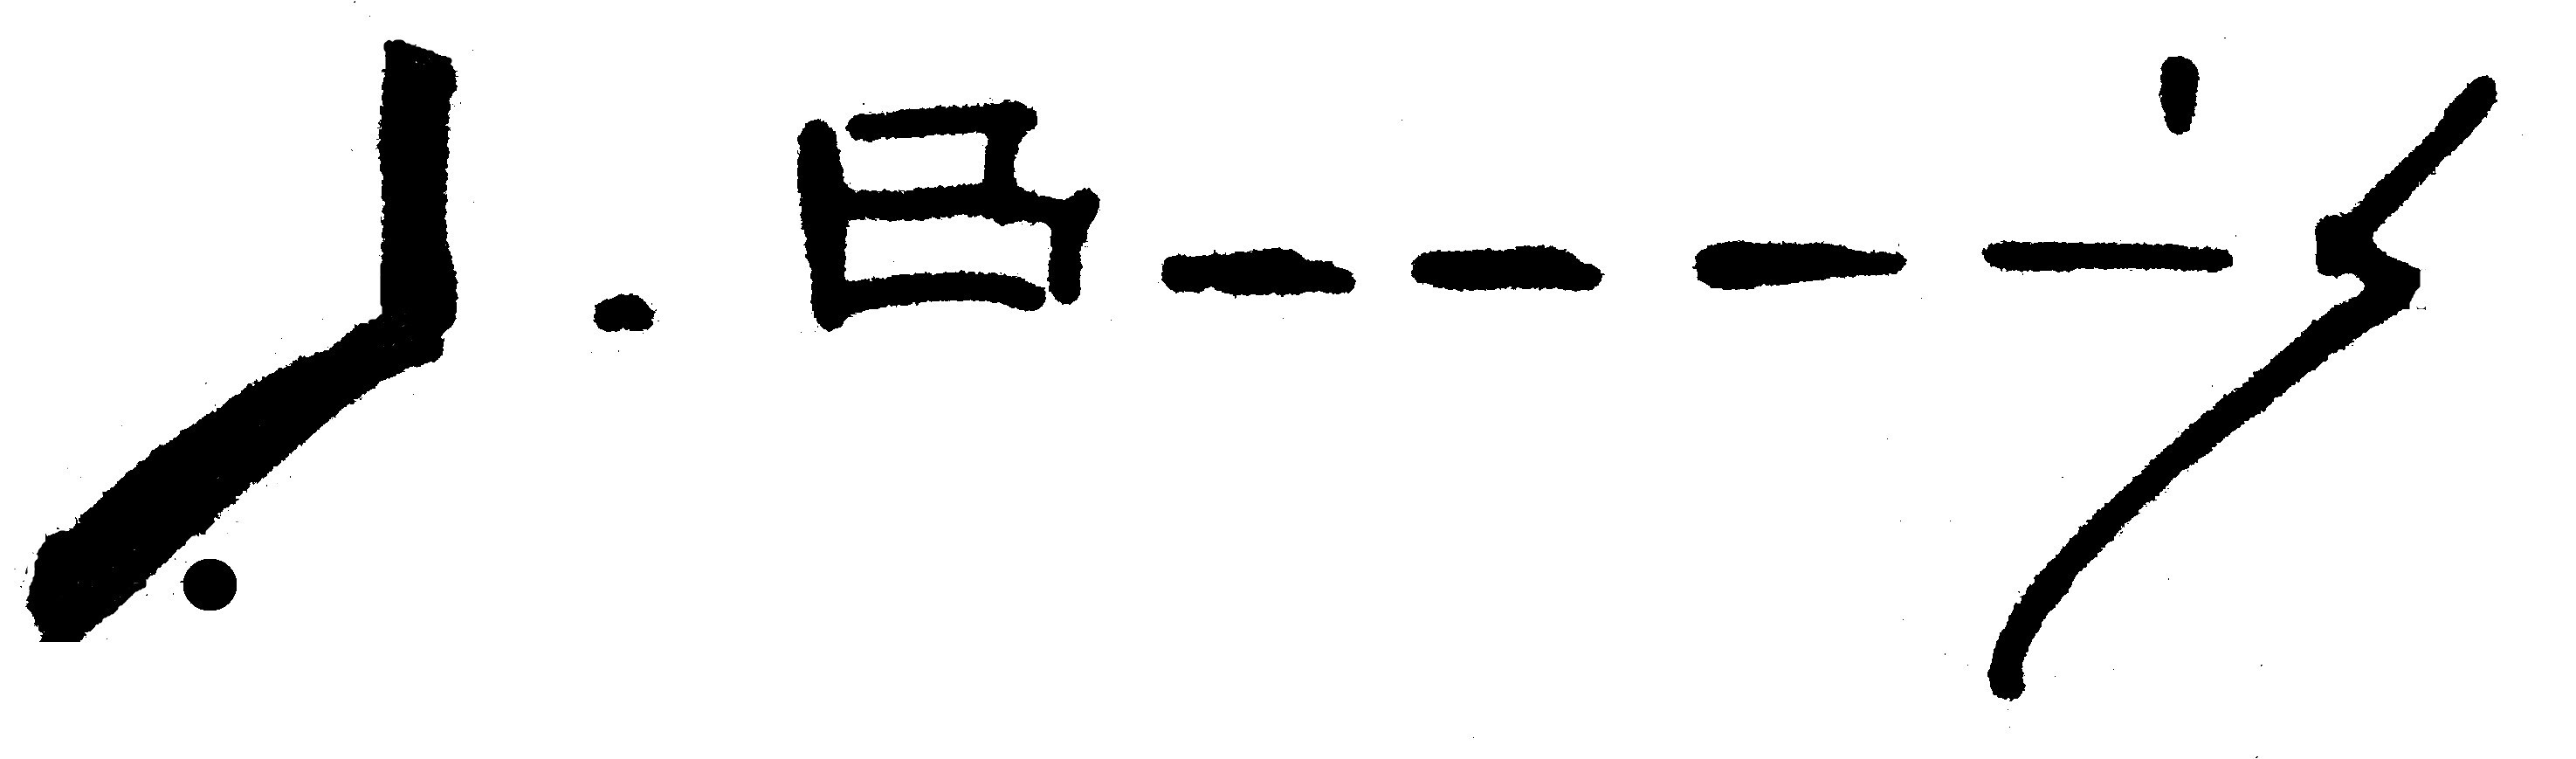
Signature of: joan borrás borrás